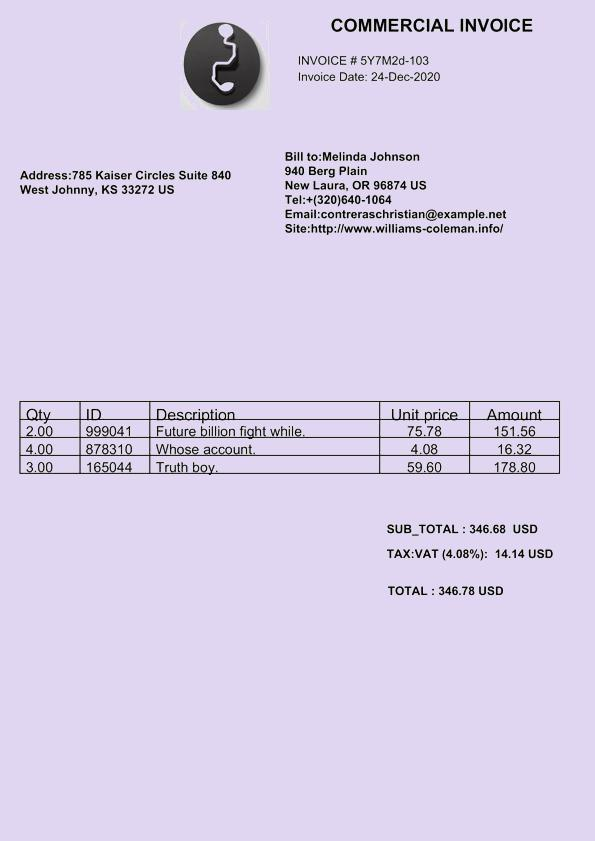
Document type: Invoice